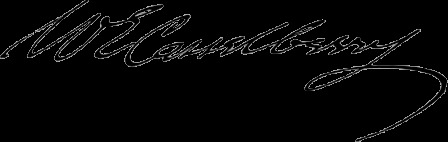
Signature of: william e casselberry